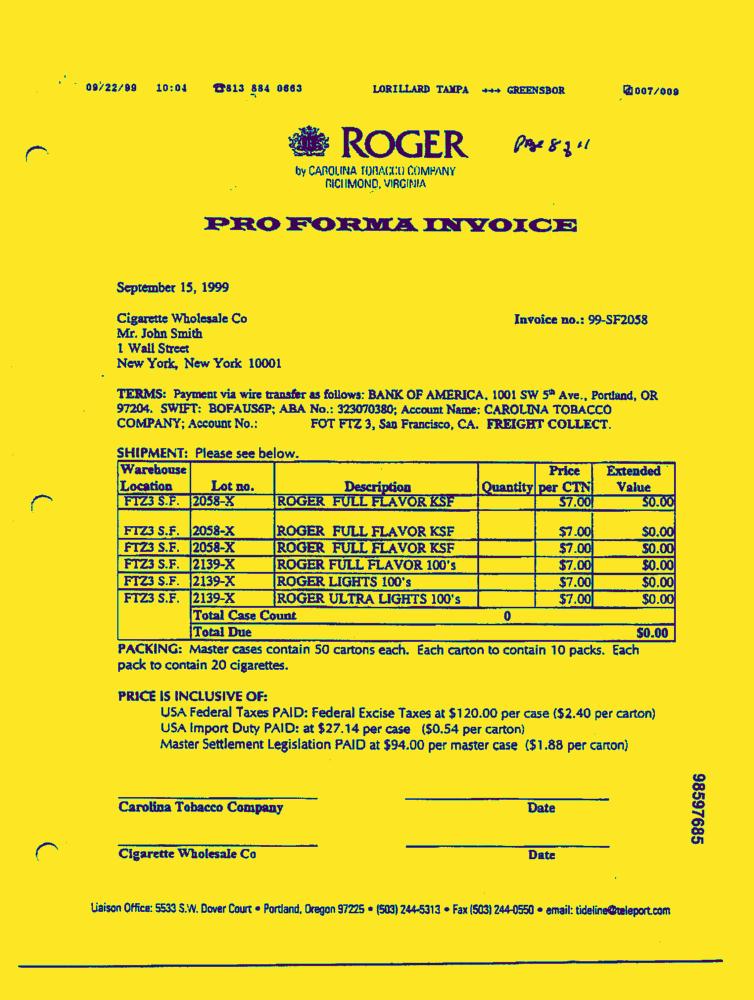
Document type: Invoice-Doc